Question: Describe the condition in detail:
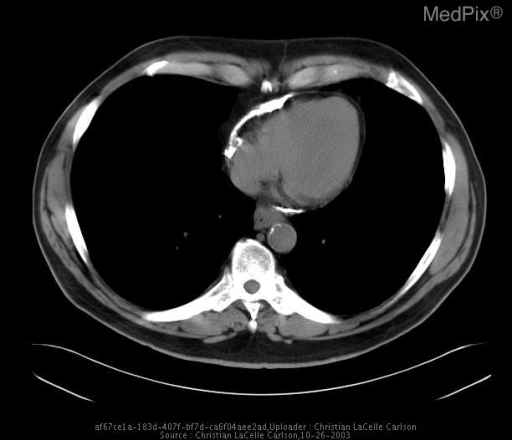
Answer: The disease is discussed as: Elevated filling pressures in the presence of calcification of the pericardium is consistent with constrictive pericarditis.  Fibrous or calcific thickening of the pericardium may lead to constrictive pericardial disease due to restriction of cardiac motion which chronically compromises ventricular filling.  Onset of constrictive pericarditis is usually between the ages of 30-50 years and prevalence is three times greater in males than in females.  An associated protein losing enteropathy may be present.  The most common cause of constrictive pericardial disease is postpericardiotomy and hemopericardium for any reason.  The second most common cause is radiation therapy, but Coxsackie B virus, TB, uremia, connective tissue disease, neoplasm, and idiopathic etiologies may be seen.

Patients with constrictive pericarditis commonly present with symptoms of heart failure to include dyspnea, orthopnea, and fatigability.  They may occasionally present with liver enlargement, ascites and later on with cirrhosis ("cardiac cirrhosis")secondary to chronic hepatic congestion.

Normal pericardial thickness is less than 2mm.  When greater than 4mm and accompanied by clinical findings of heart failure, constrictive pericarditis is highly likely.  It is essential to realize, however, that neither pericardial thickening nor calcification is pathognomonic of constrictive pericarditis unless the patient also has concomitant symptoms of physiologic constriction.  However, 50% of patients with pericardial calcifications have constrictive pericarditis.  Pericardial thickening may be global or limited to the right side of the heart or to the right AV groove.

Calcifications are seen on plain film radiography in up to 50% of patients.  Ascites and plural effusions are common.  Normal to mild enlargement of the cardiac silhouette is commonly seen along with small atria, dilated superior and inferior vena cava and azygos vein, and flat or straitened right heart border.

Echocardiography may show thickened pericardium, abnormal septal motion, and increased left ventricular ejection fraction with a small end-diastolic volume.

CT and MR imaging are excellent in depicting the pericardium, and in aiding the diagnosis of constrictive pericarditis, especially in difficult cases.  CT is particularly good for demonstrating pericardial thickening and calcification.  Reflux of contrast into the coronary sinus, a bowed interventricular septum, flattening of the right ventricle, ascites, and pleural effusions, may all be seen.  Both CT and MR show pericardial thickening, dilatation of the right atrium, inferior vena cava and hepatic veins along with a sigmoid septal shift (or prominent leftward septal convexity) and narrowing/reduced volume of the right ventricle.  MR may demonstrate abnormal flow mechanics in the vena cava and atria.

From the clinical standpoint it is important to differentiate constrictive pericarditis from other restrictive myocardial diseases ( Myocarditis)since both entities have identical pathophysiologic findings on echocardiography or card cath. Myocarditis is difficult to treat and the only treatment is medical therapy. Constrictive pericarditis is treated surgically with pericardial stripping.